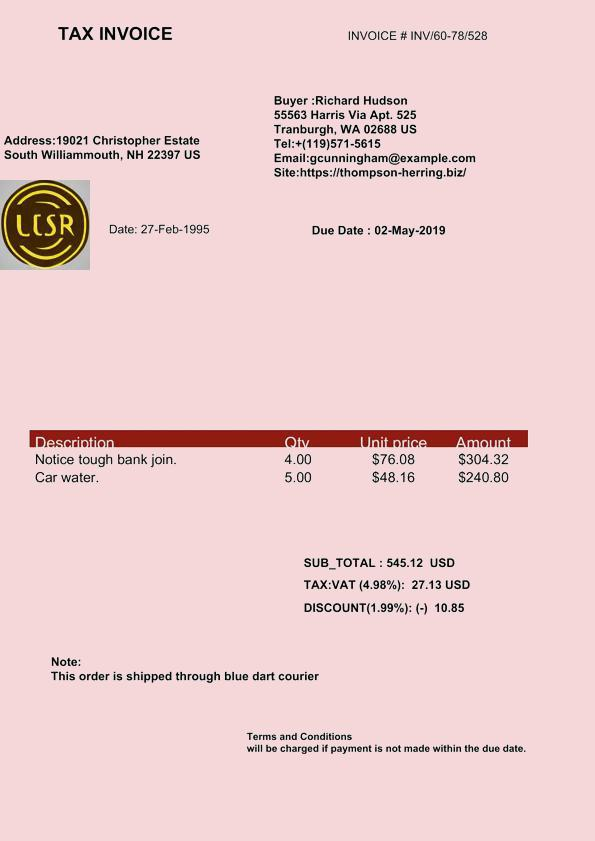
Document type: Invoice